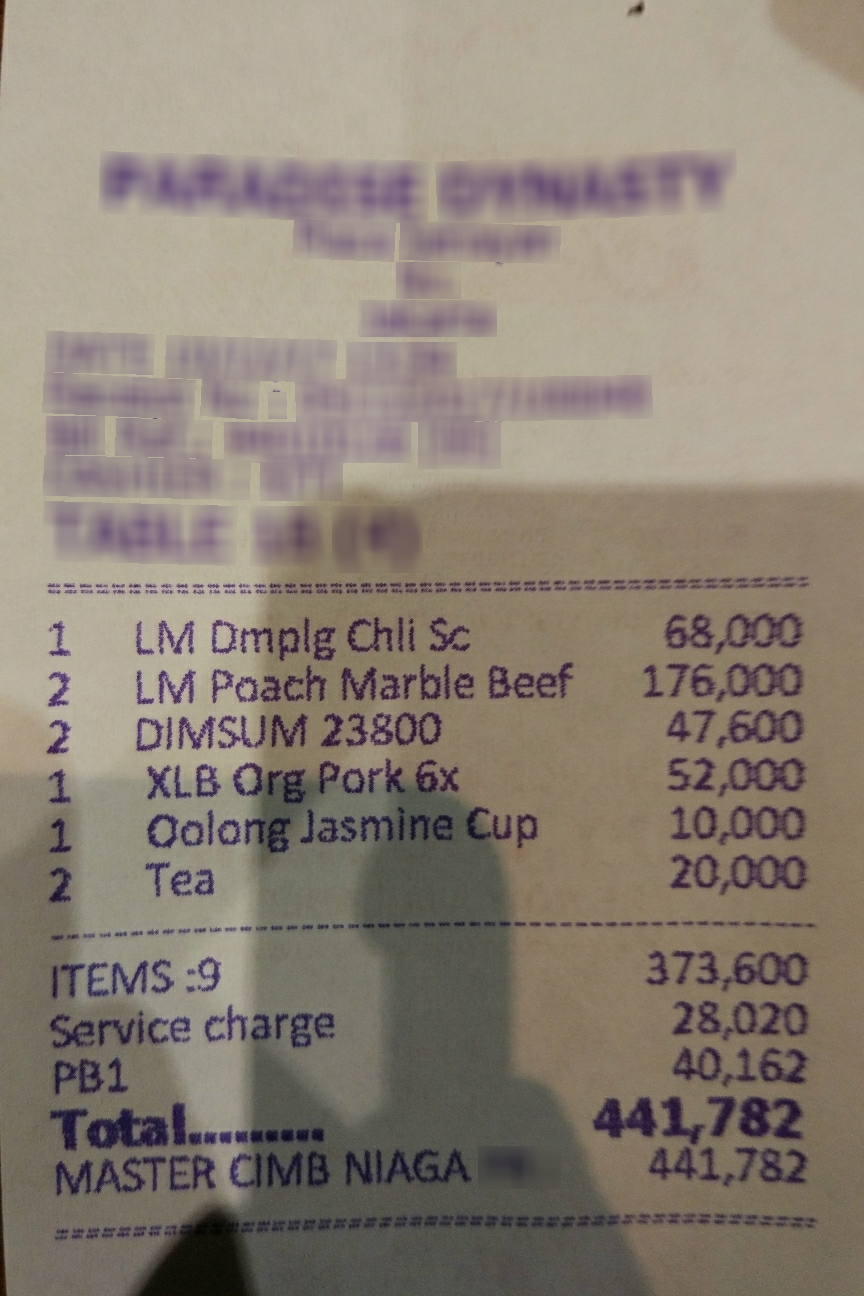
Number of items: 6
Subtotal: 373,600
Service charge: 28,020
Tax: 40,162
Total: 441,782
OCR text regions:
text: Total
text: 441,782
text: MASTER
text: CIMB
text: NIAGA
text: 441,782
text: ITEMS 9
text: 1
text: LM Dmplg Chli Sc
text: 68,000
text: 373,600
text: PB1
text: 40,162
text: Service
text: charge
text: 28,020
text: 2
text: LM
text: Poach
text: Marble
text: Beef
text: 176,000
text: 2
text: DIMSUM
text: 47,600
text: 23800
text: 1
text: XLB
text: Org Pork 6x
text: 52,000
text: 1
text: Oolong Jasmine
text: Cup
text: 10,000
text: 2
text: Tea
text: 20,000